Question: What is the mailing or notice date provided in the document?
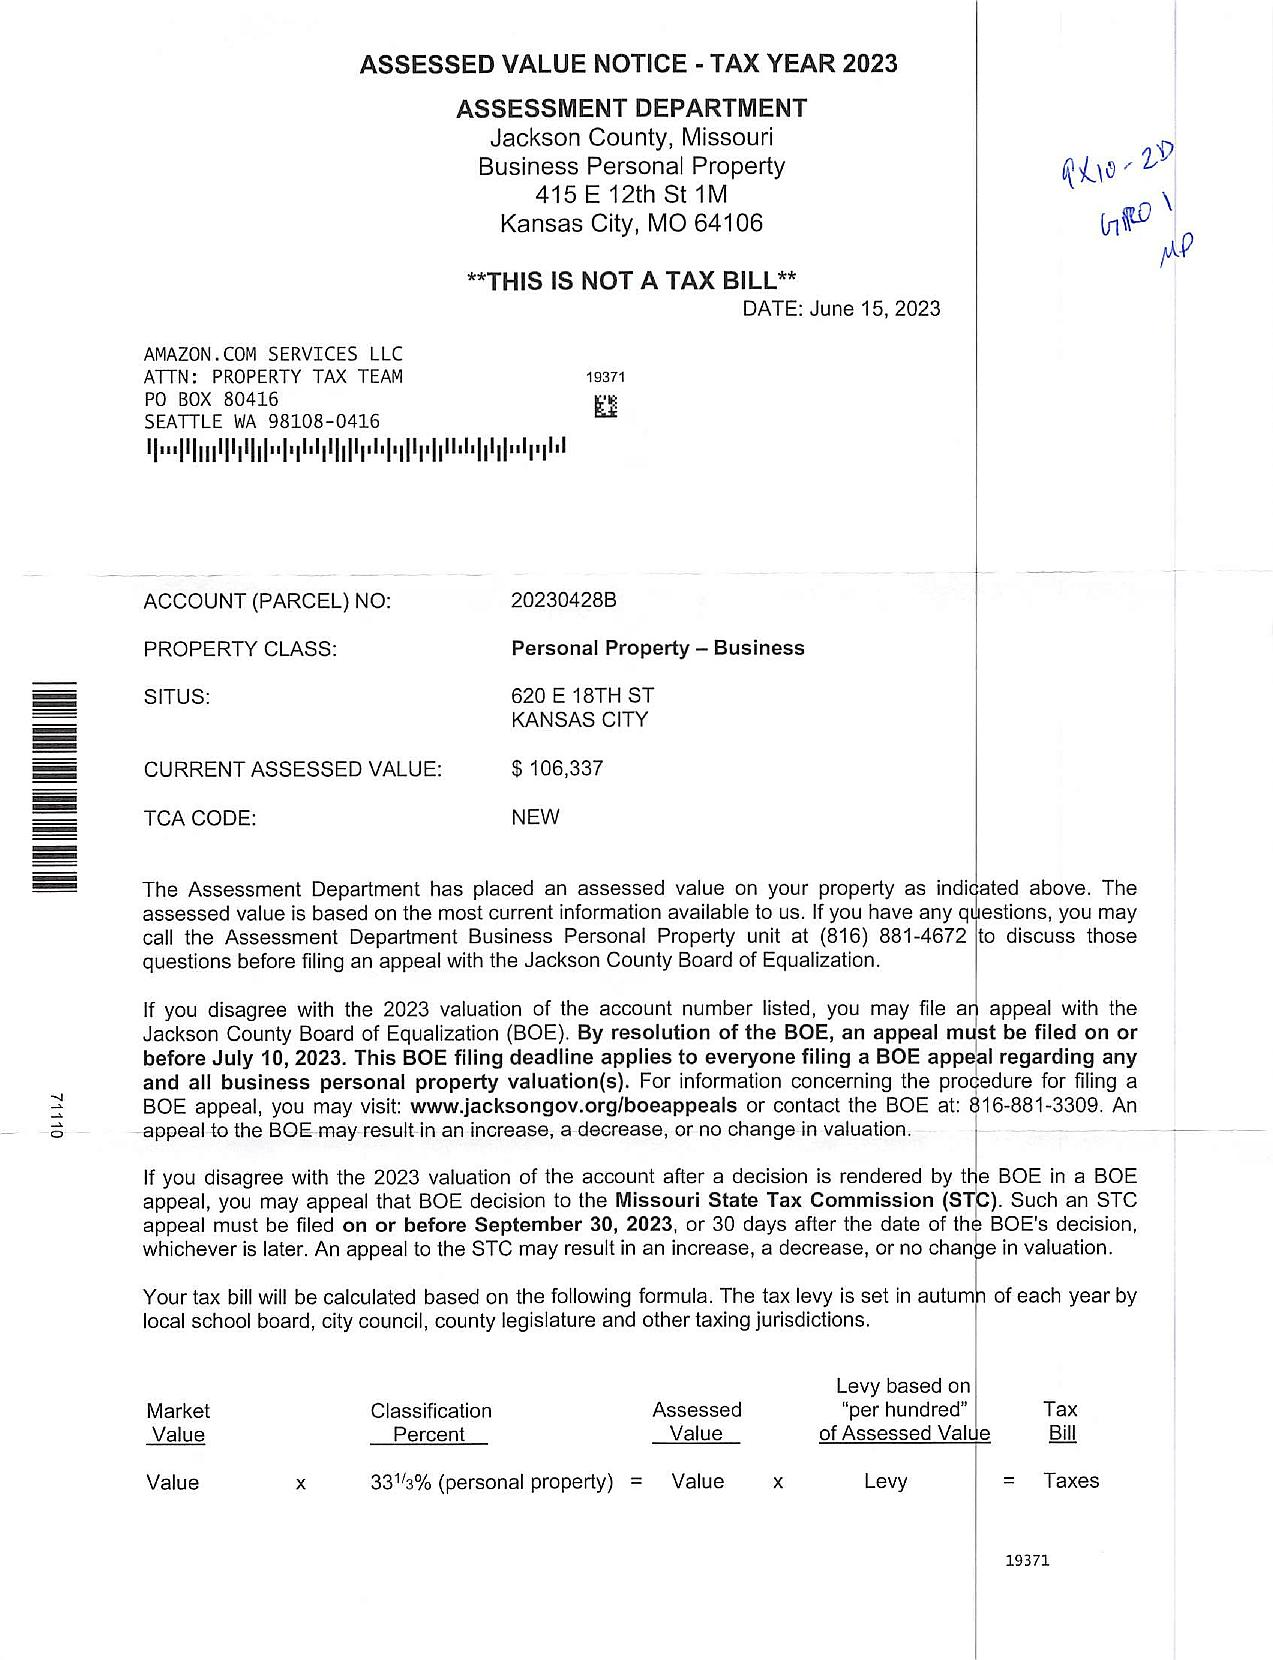
Answer: "15-Jun-23"